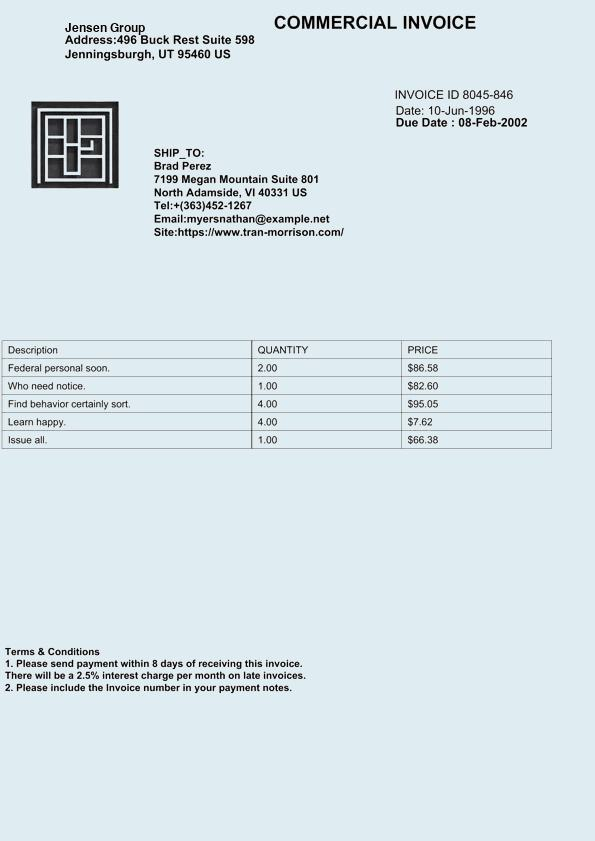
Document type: Invoice